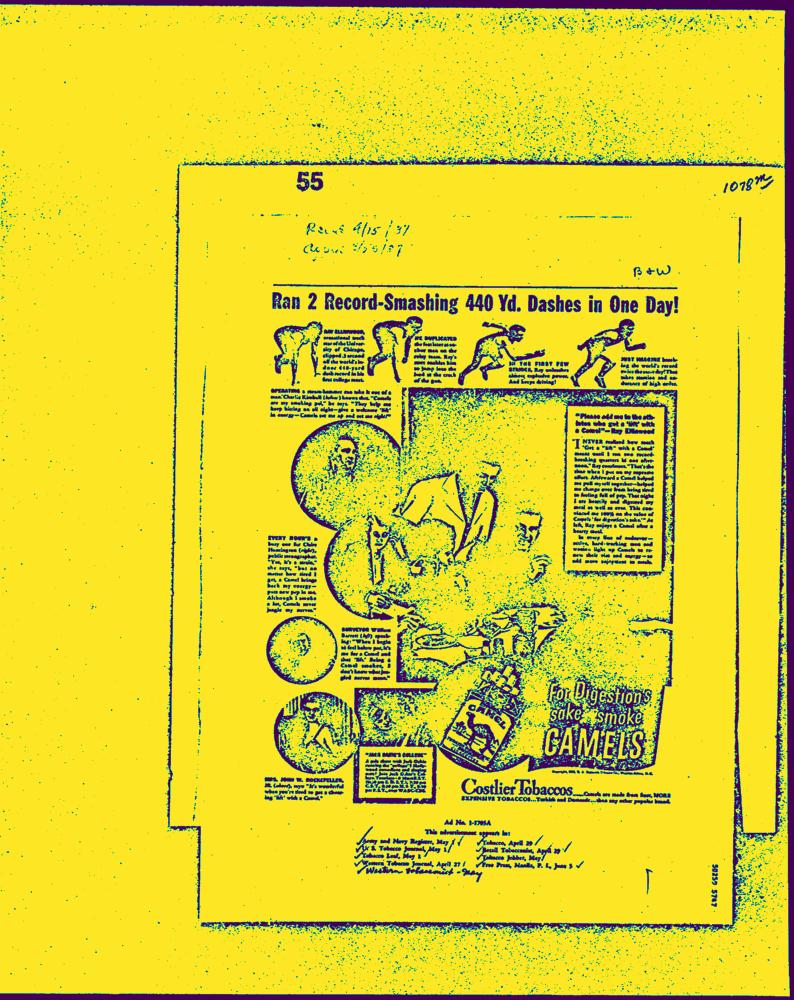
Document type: AD